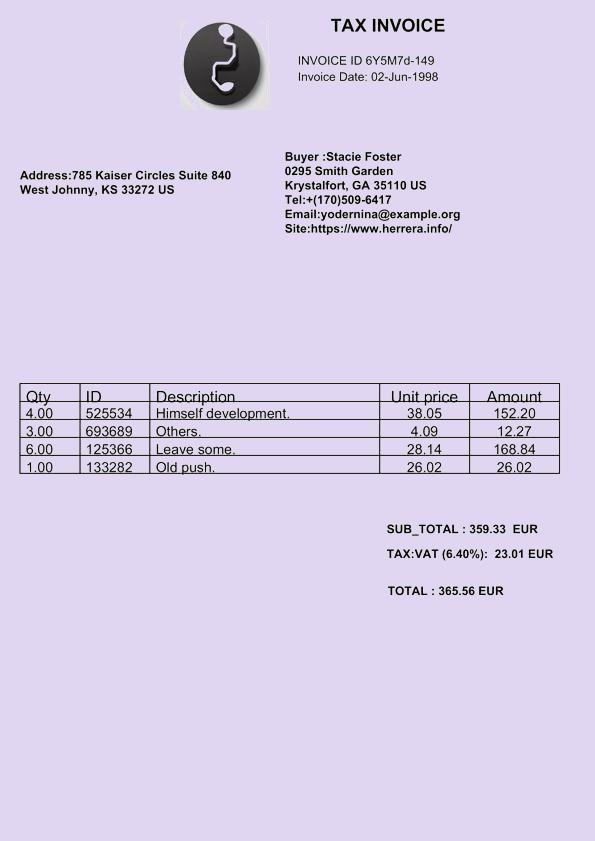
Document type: Invoice